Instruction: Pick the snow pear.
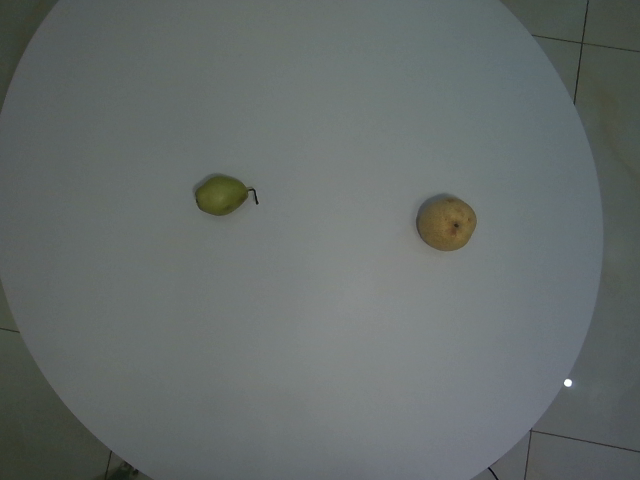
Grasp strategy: vertical